Question: What jurisdiction, city, or county is the document associated with?
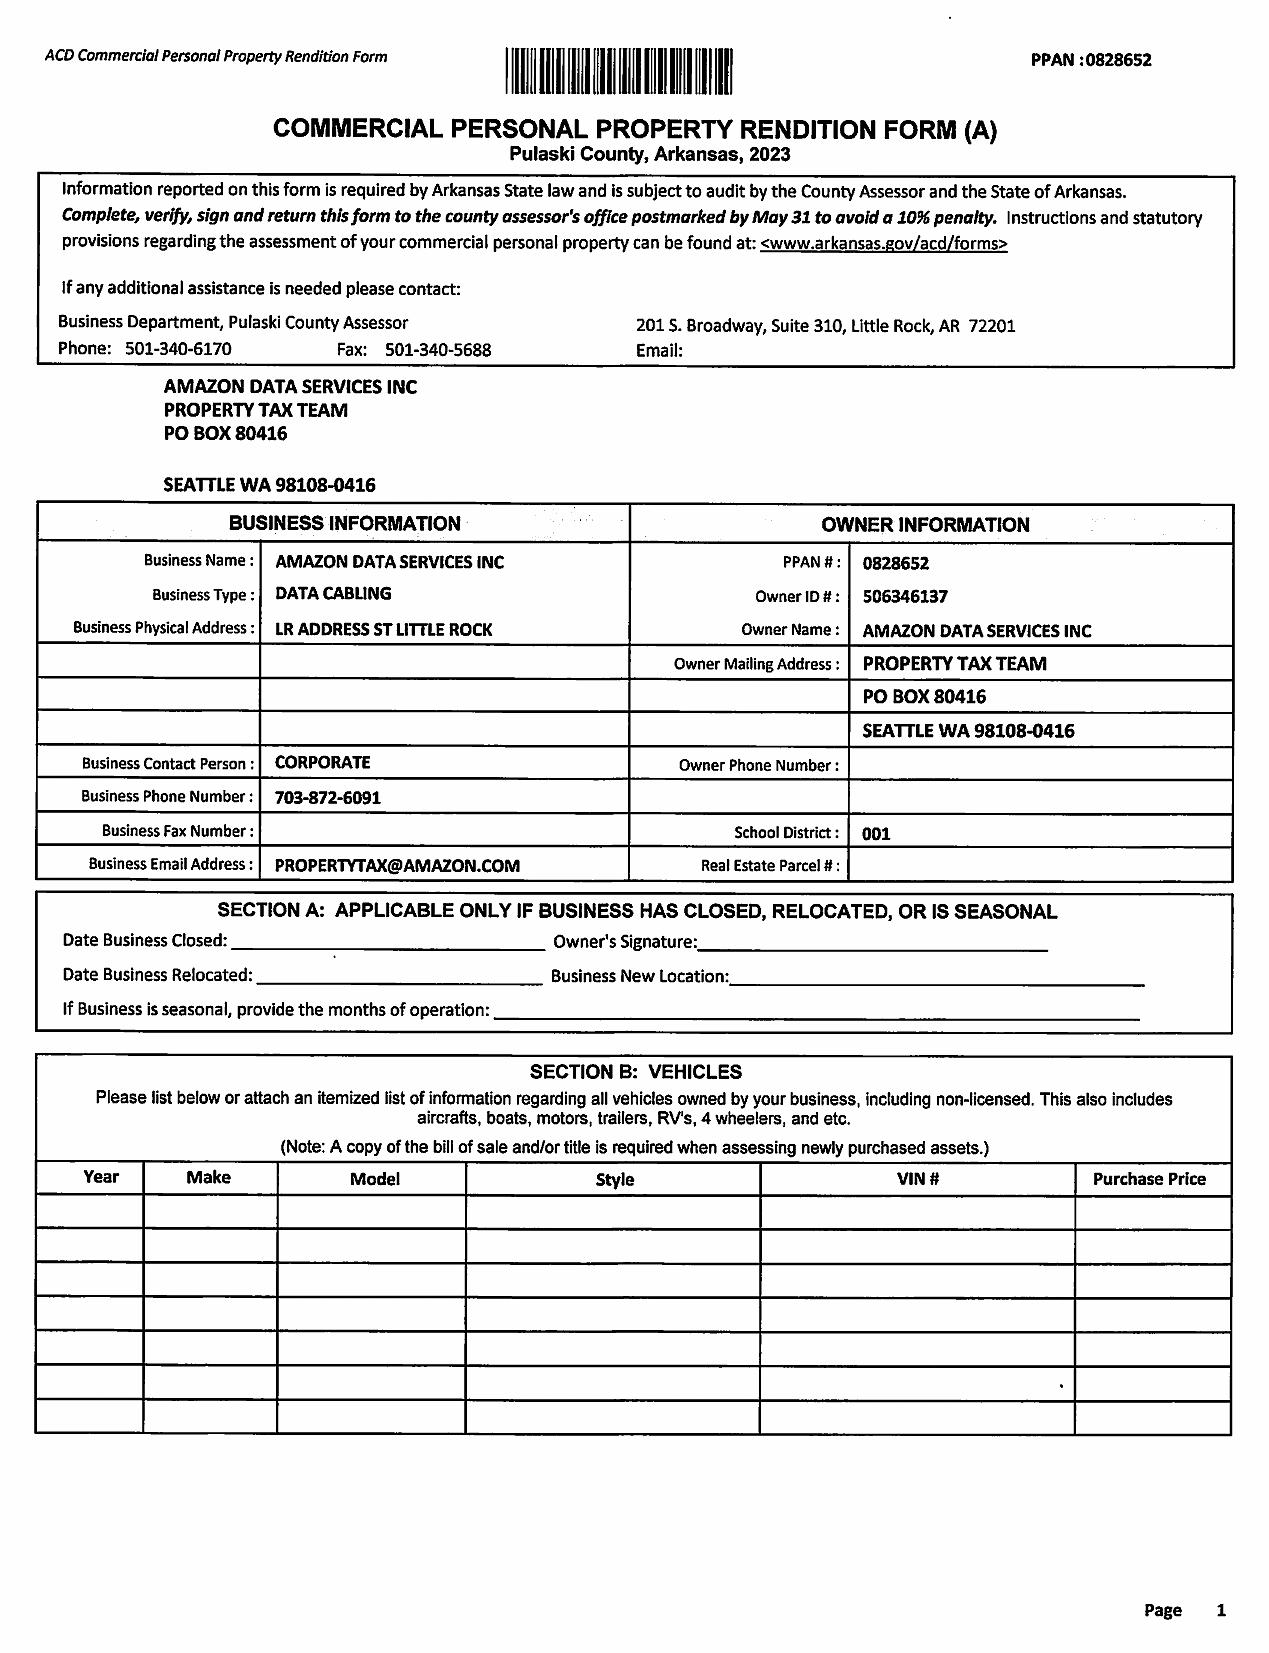
Answer: "Pulaski County"